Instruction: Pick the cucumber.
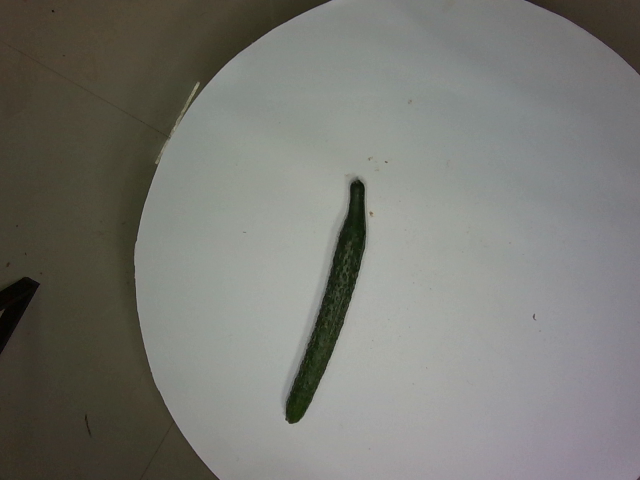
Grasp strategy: vertical